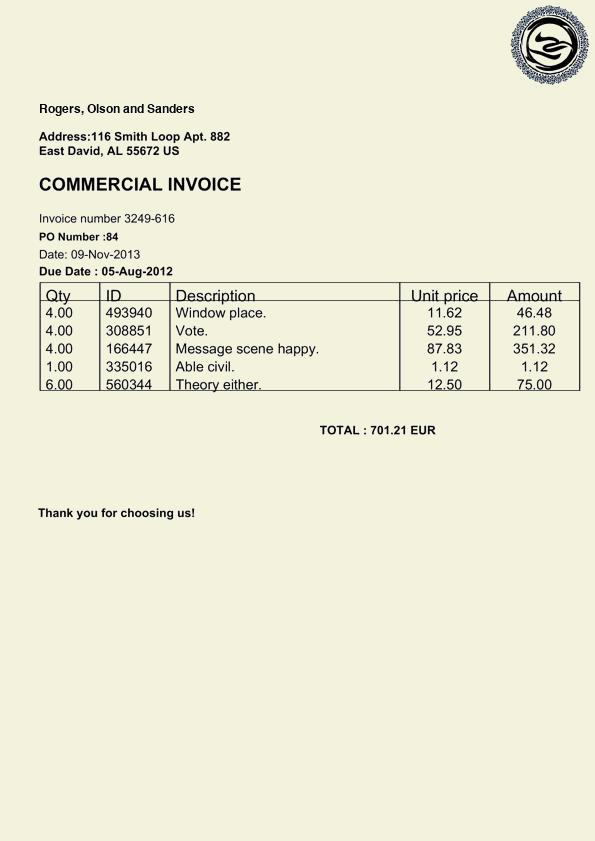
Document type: Invoice